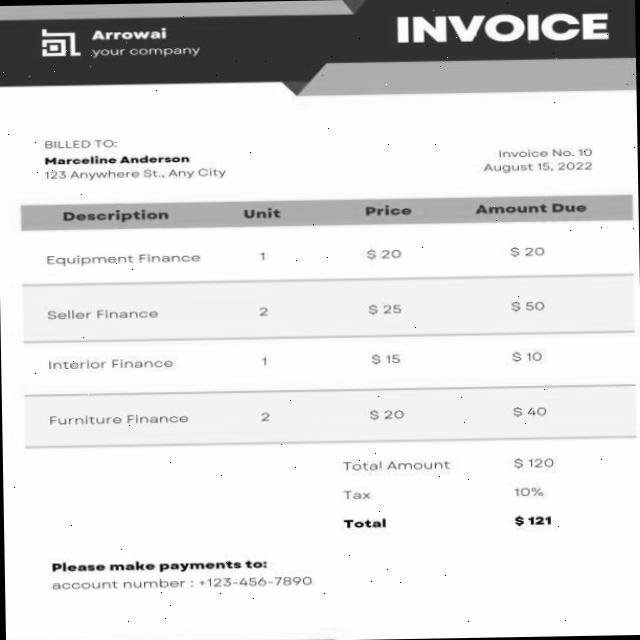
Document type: Invoice